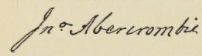
Signature of: john abercrombie